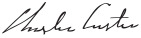
Signature of: charles curtis